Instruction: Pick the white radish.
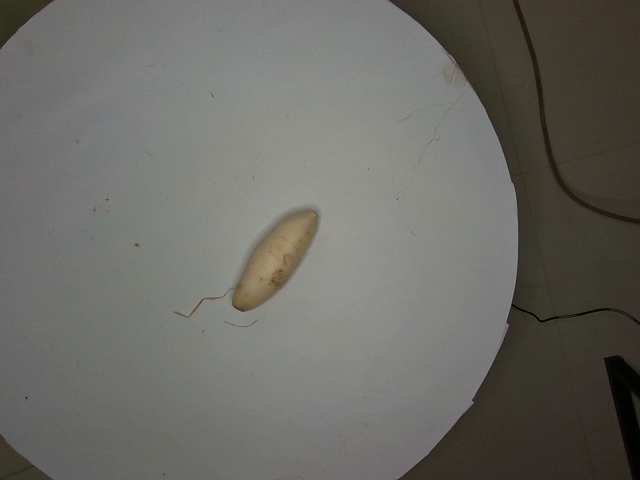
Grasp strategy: vertical